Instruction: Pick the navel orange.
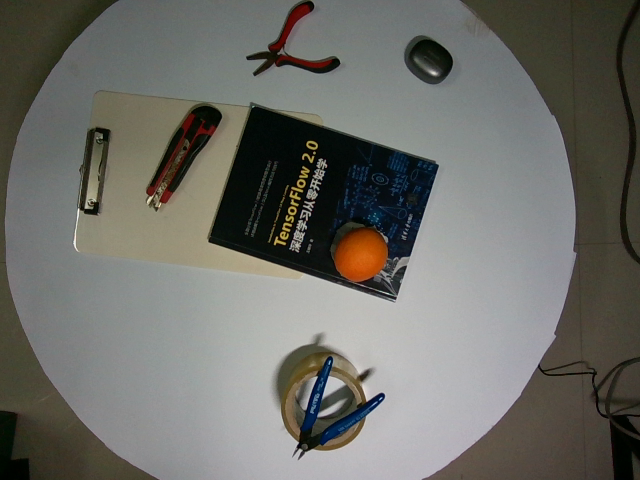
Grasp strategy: vertical